Question: What jurisdiction, city, or county is the document associated with?
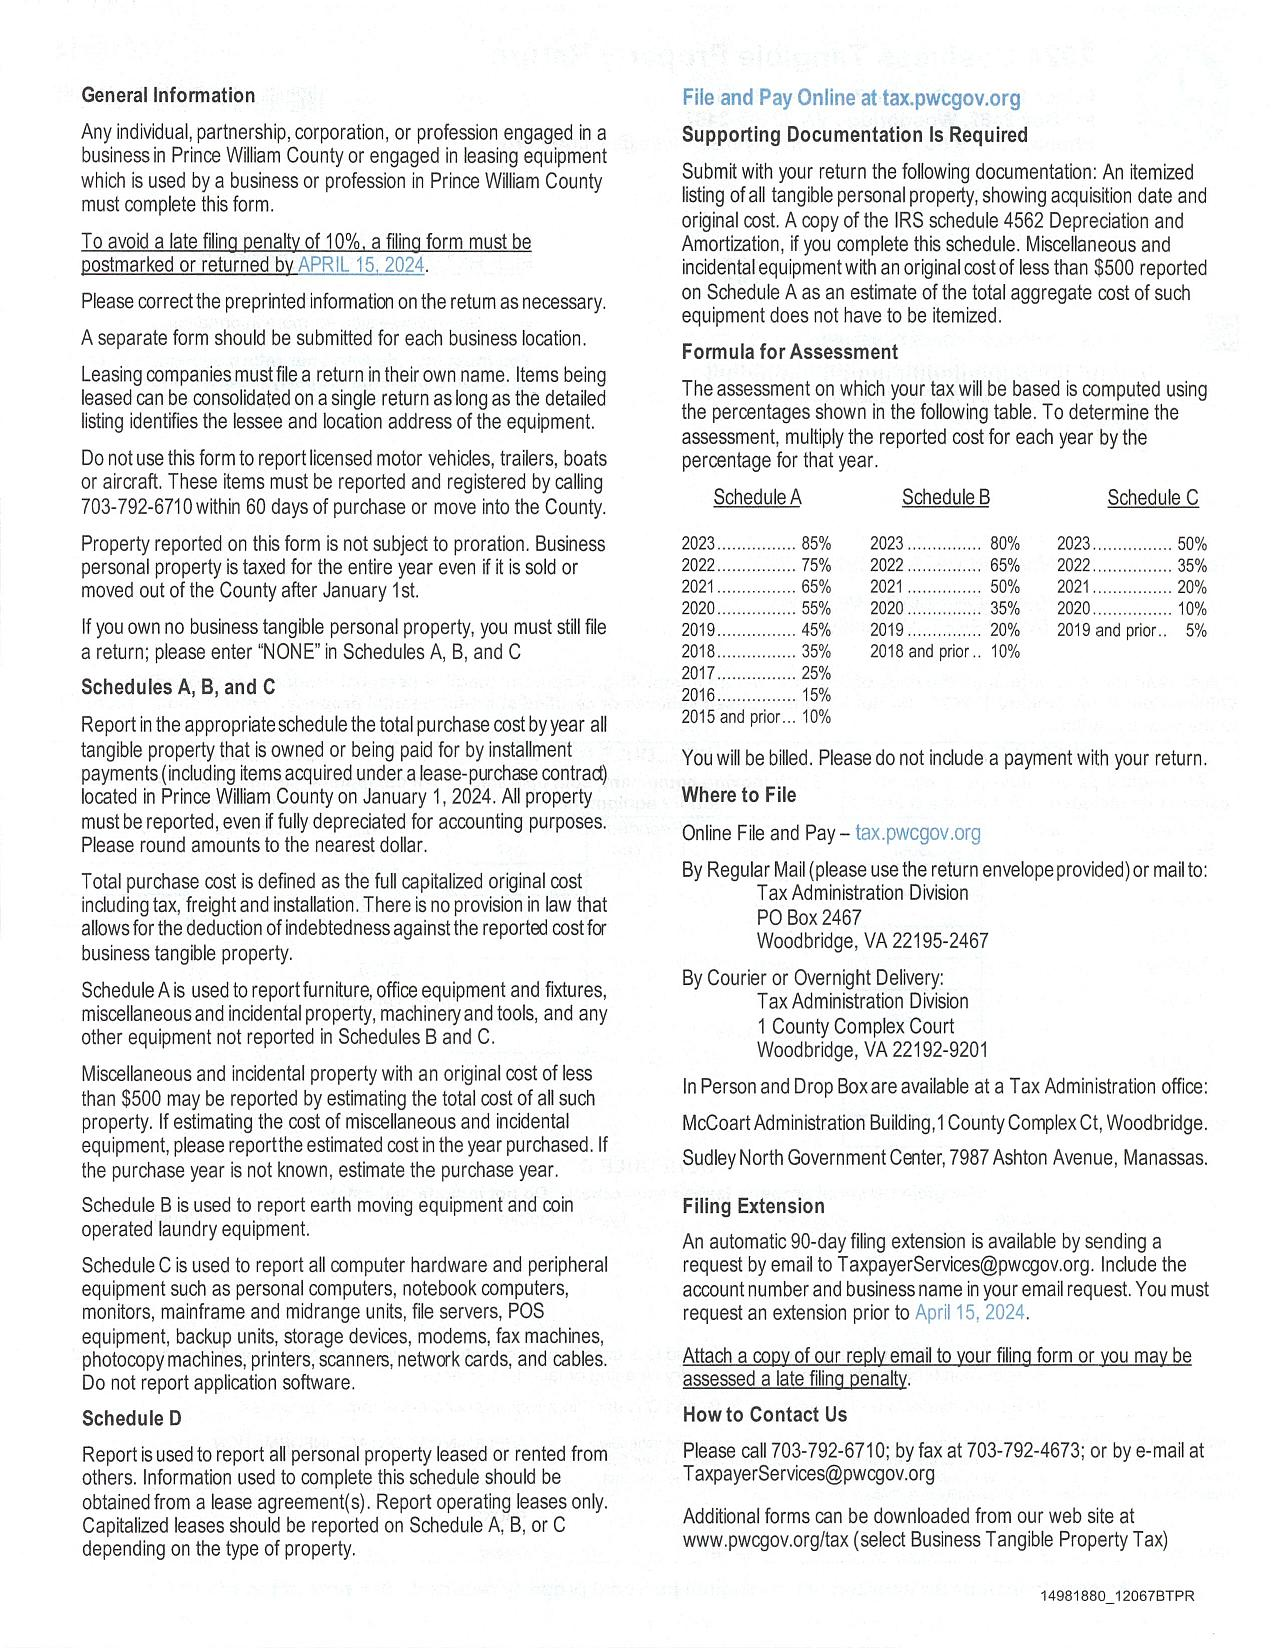
Answer: "Prince William County"